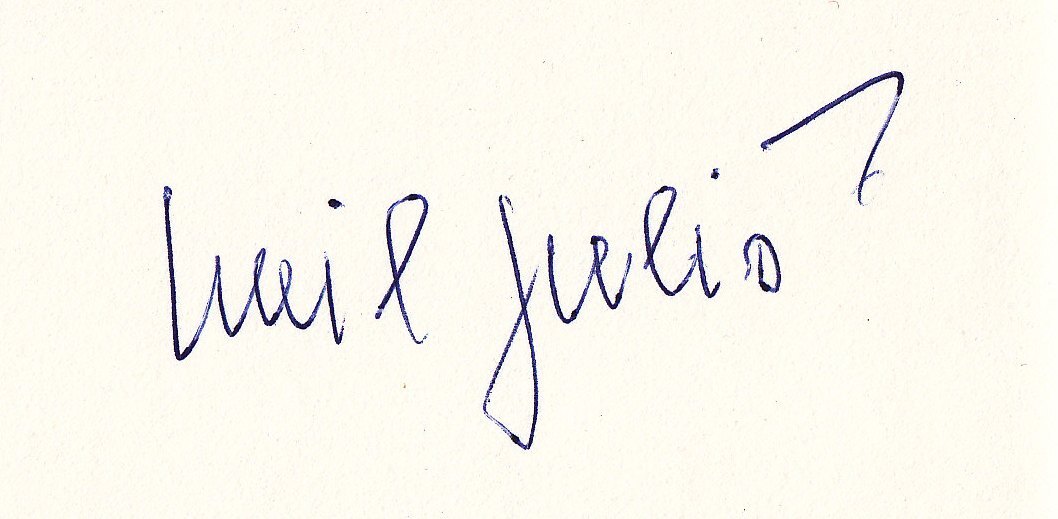
Signature of: emil juliš